Question: What is the suspected problem?
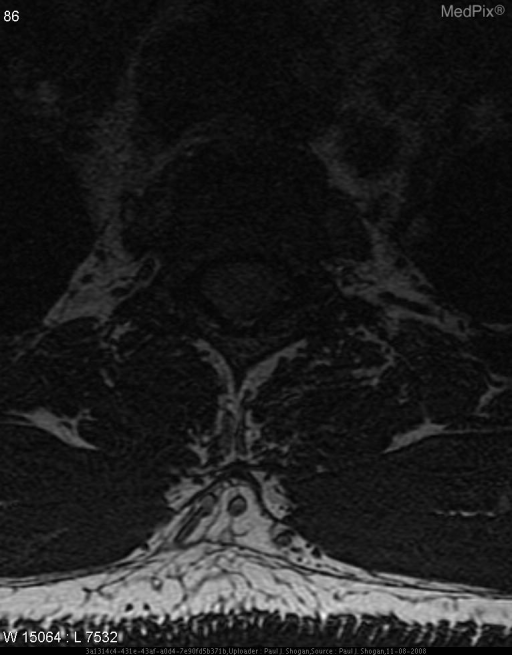
Answer: The findings suggest An intradural extramedullary mass is seen at the T2 level measuring 1.2 cm AP x 1.1 cm transverse x 1.7 cm craniocaudad. This mass causes mild compression and leftward shift of the spinal cord. Subtle hyperintense T2 signal abnormality is noted within the mass, and uniformly enhances following gadolinium DTPA. There is a no dural tail. The spinal cord is normal in signal. No neural foraminal extension is seen.. An intradural extramedullary mass is seen at the T2 level measuring 1.2 cm AP x 1.1 cm transverse x 1.7 cm craniocaudad. This mass causes mild compression and leftward shift of the spinal cord. Subtle hyperintense T2 signal abnormality is noted within the mass, and uniformly enhances following gadolinium DTPA. There is a no dural tail. The spinal cord is normal in signal. No neural foraminal extension is seen.. The patient might have a history of 56 yo male with 24 month history of gradually worsening upper back pain..